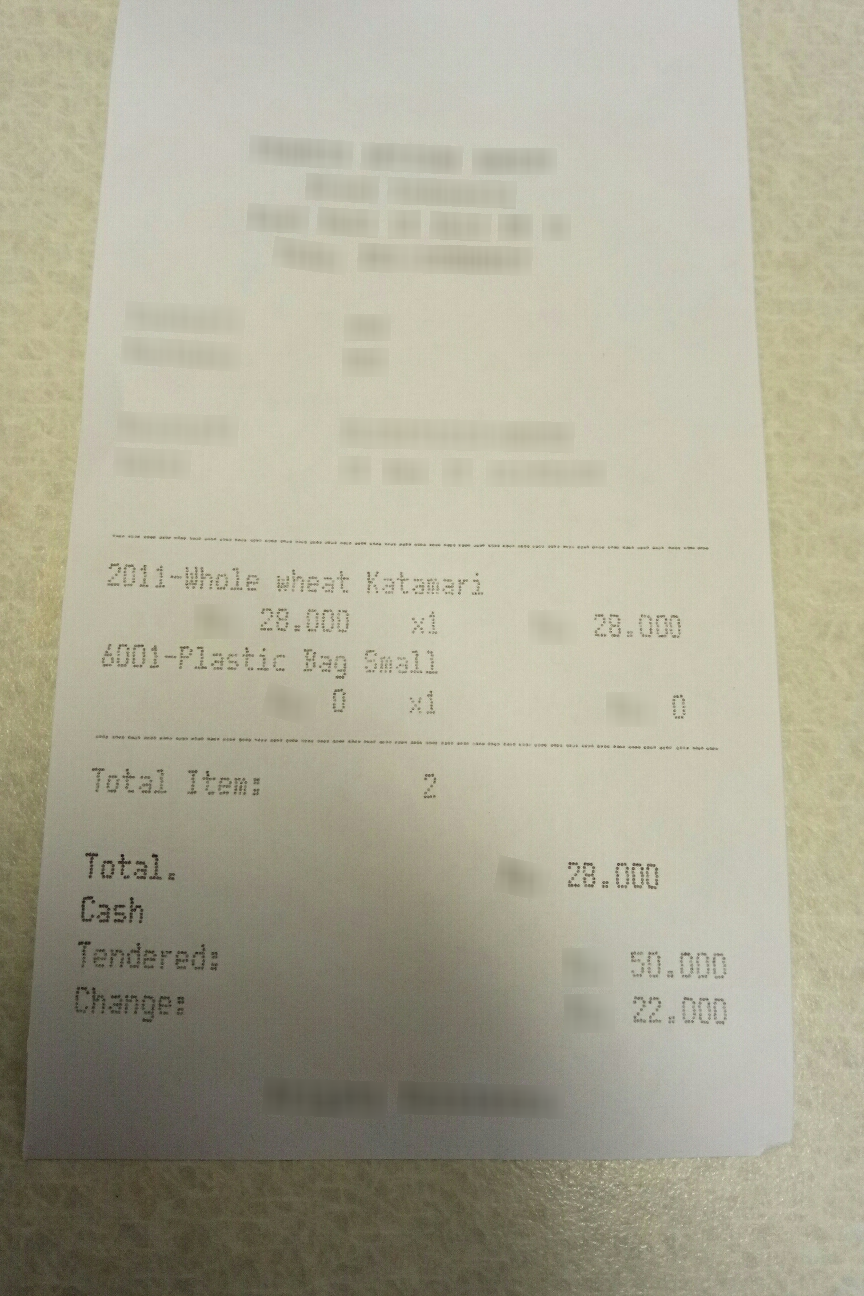
Receipt information:
total: 28.000
line_items: item_name: Whole wheat Katamari
item_value: 28.000
item_quantity: 1
item_name: Plastic Bag Small
item_value: 0
item_quantity: 1